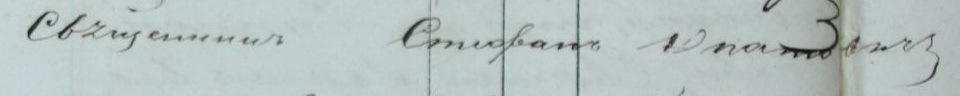
Signature of: q26776954